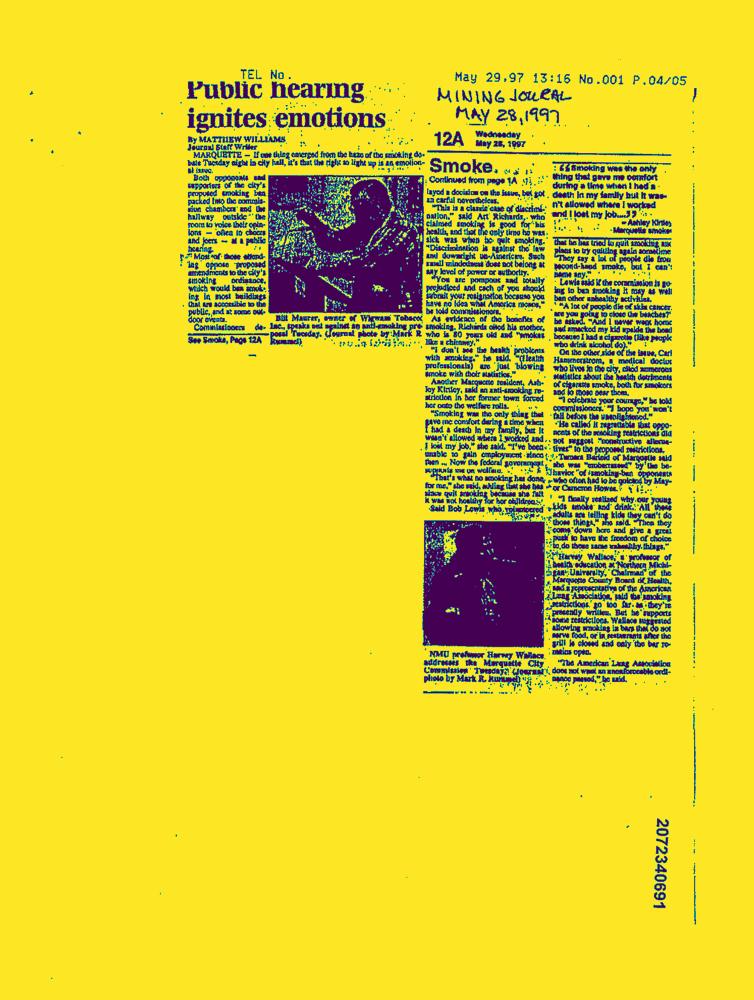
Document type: News-Article